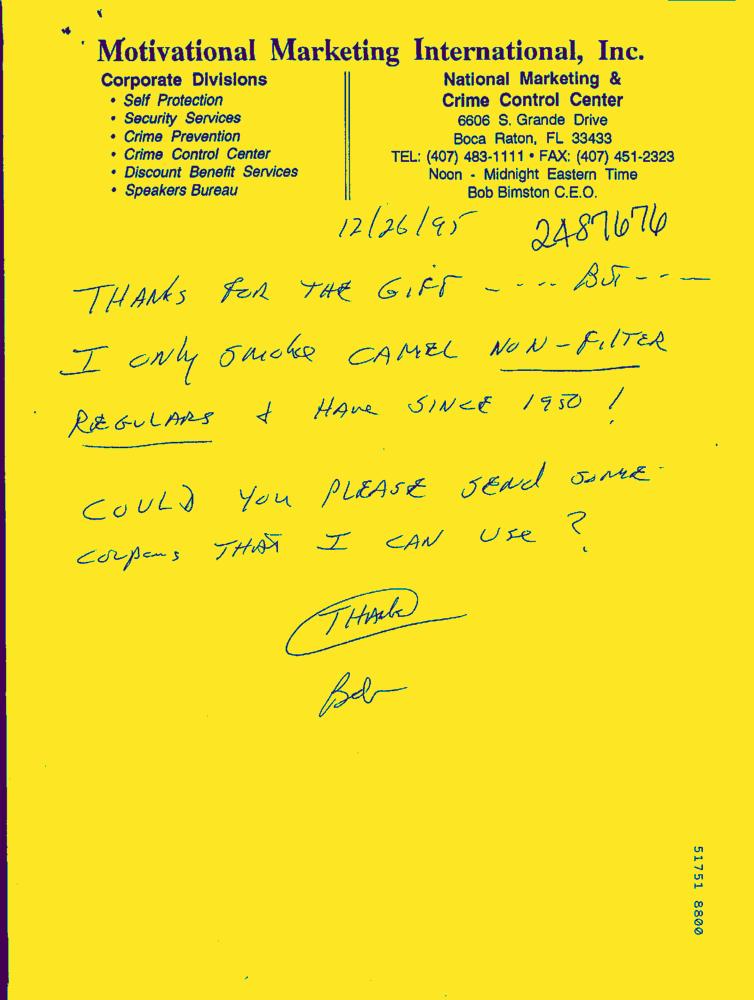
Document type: Hand-Written